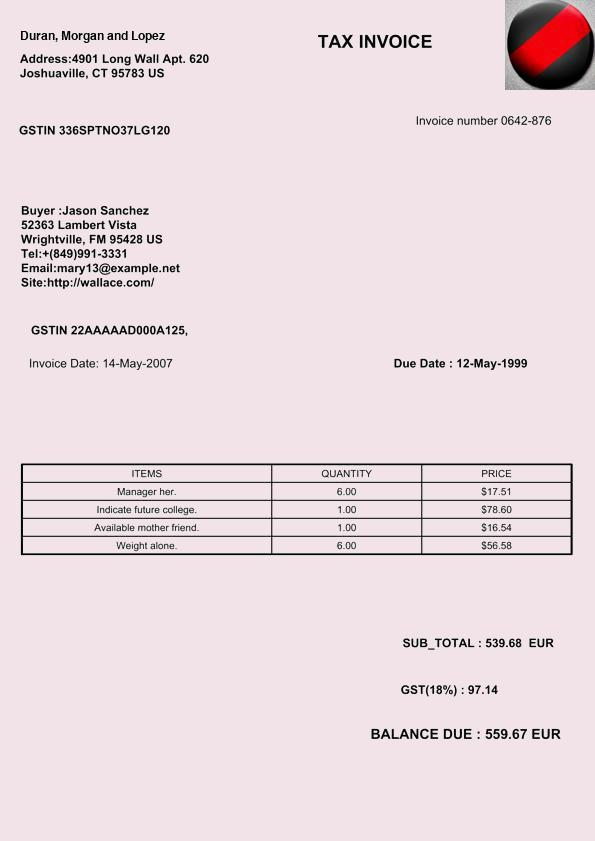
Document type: Invoice